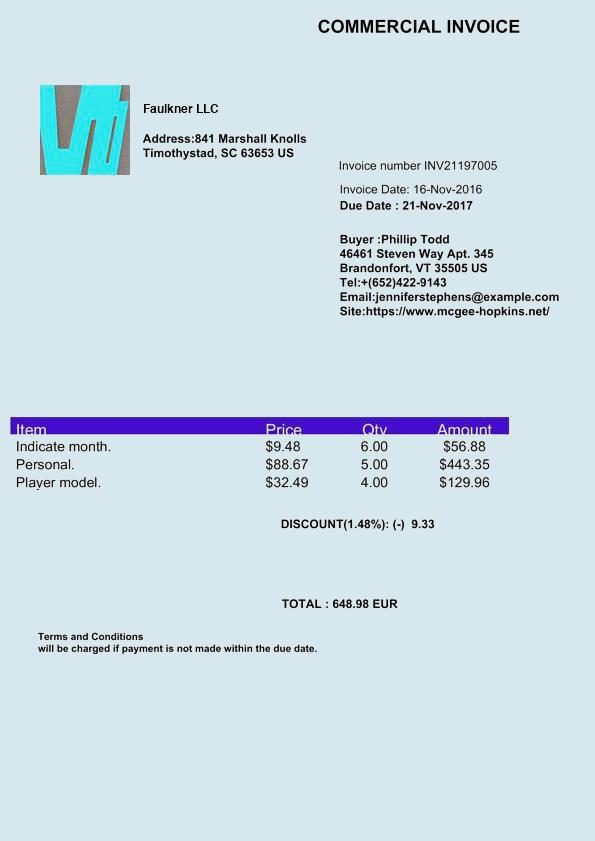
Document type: Invoice